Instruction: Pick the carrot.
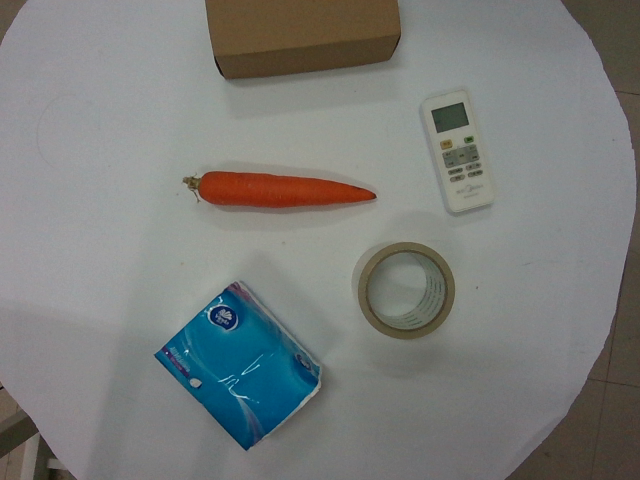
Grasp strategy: vertical